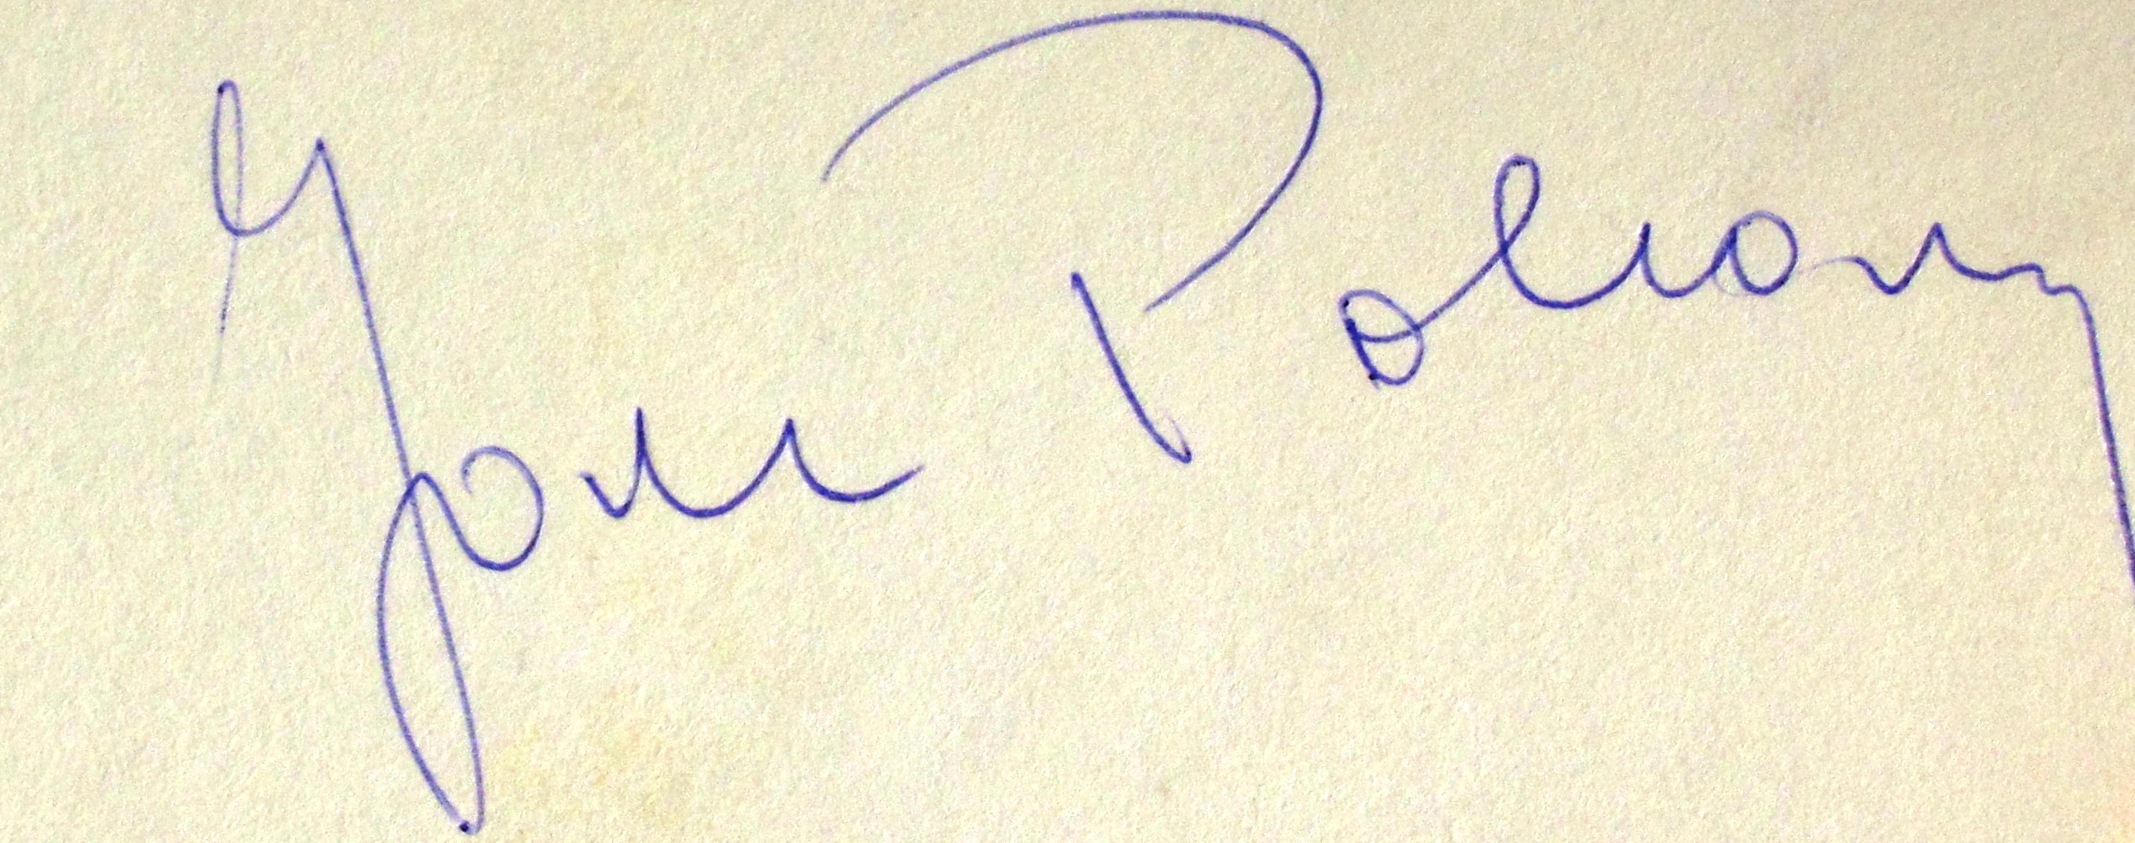
Signature of: jan pohan